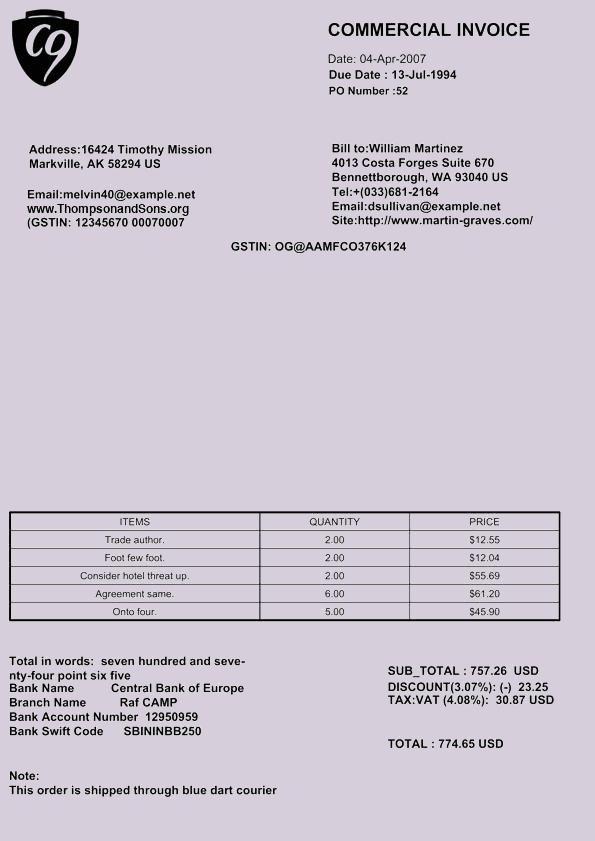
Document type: Invoice